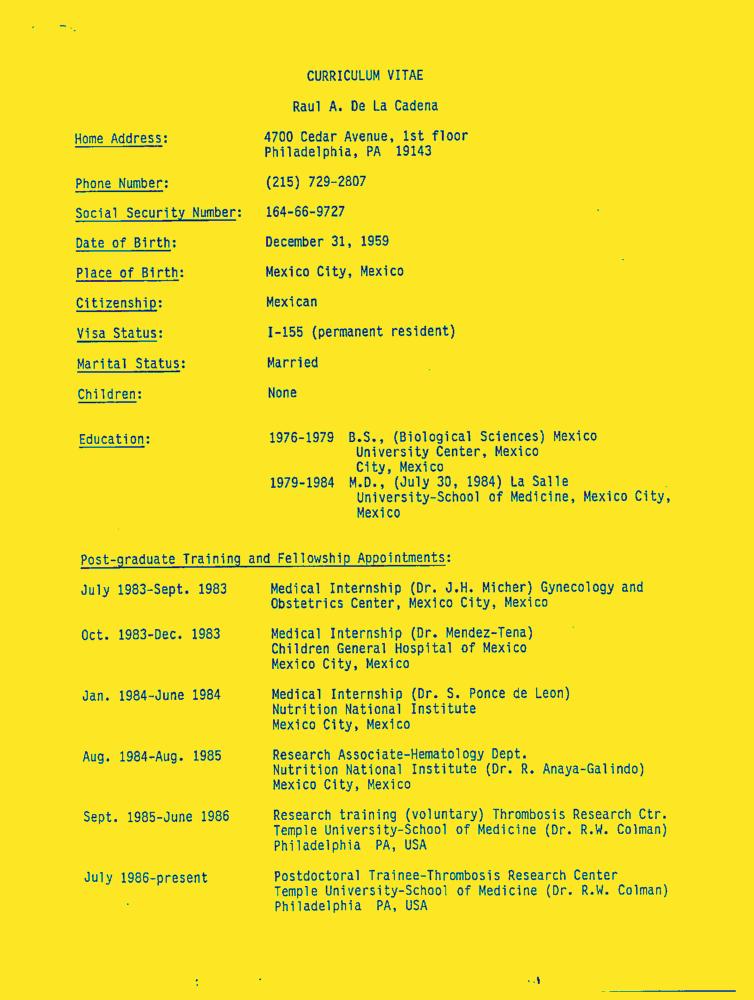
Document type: Resume-Doc